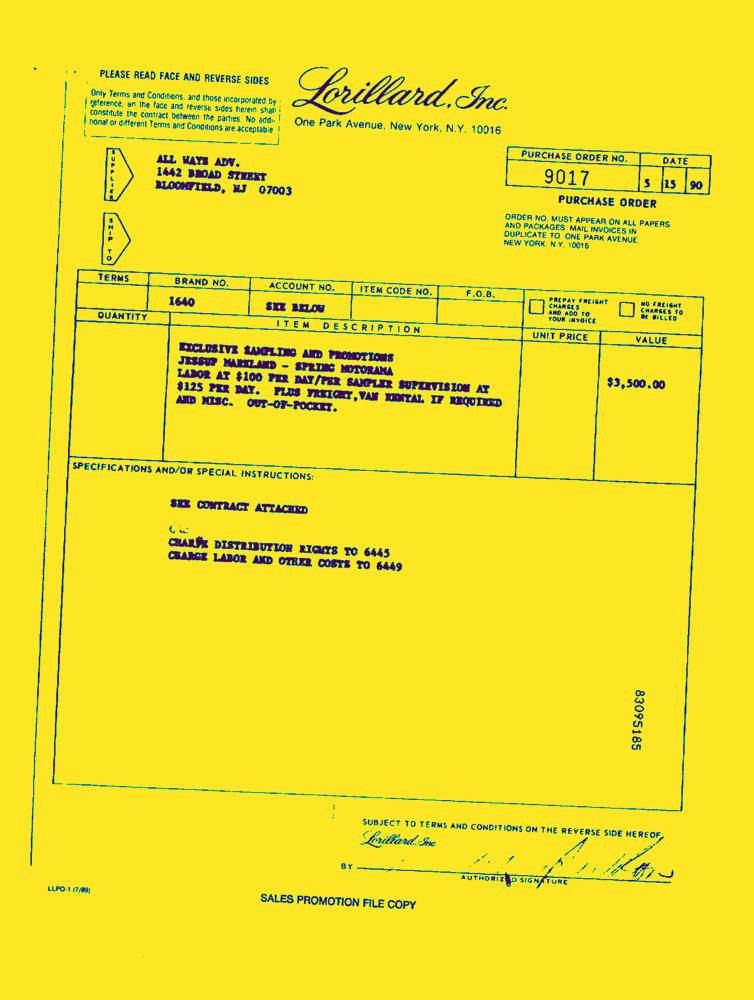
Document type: Invoice-Doc